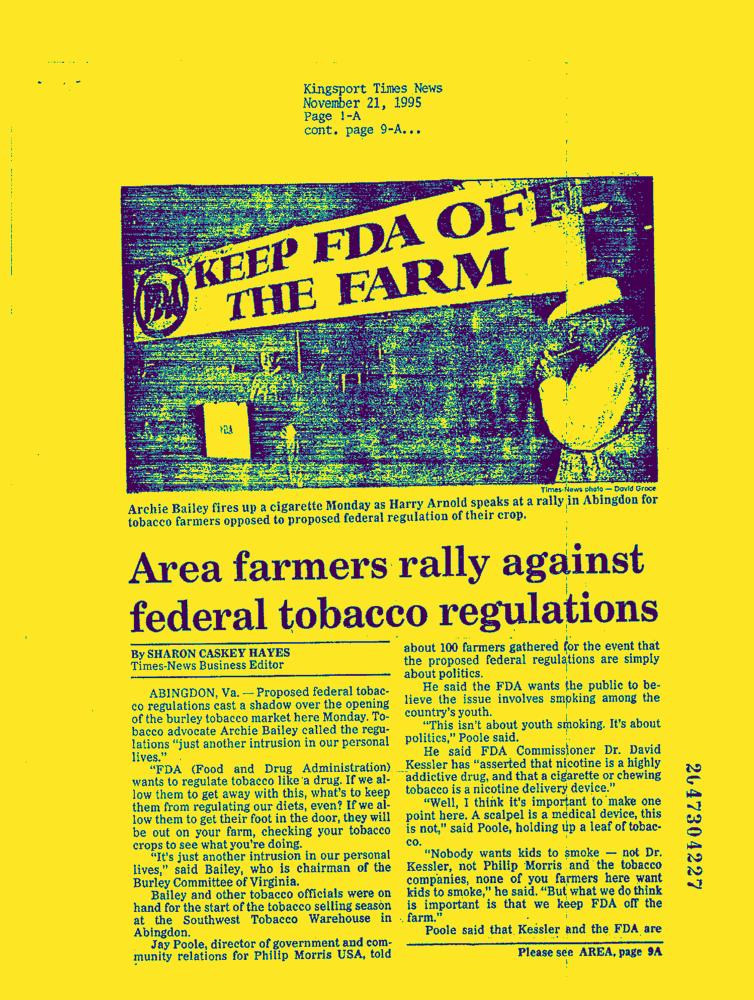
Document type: News-Article